Question: Can you provide the account number mentioned in the document?
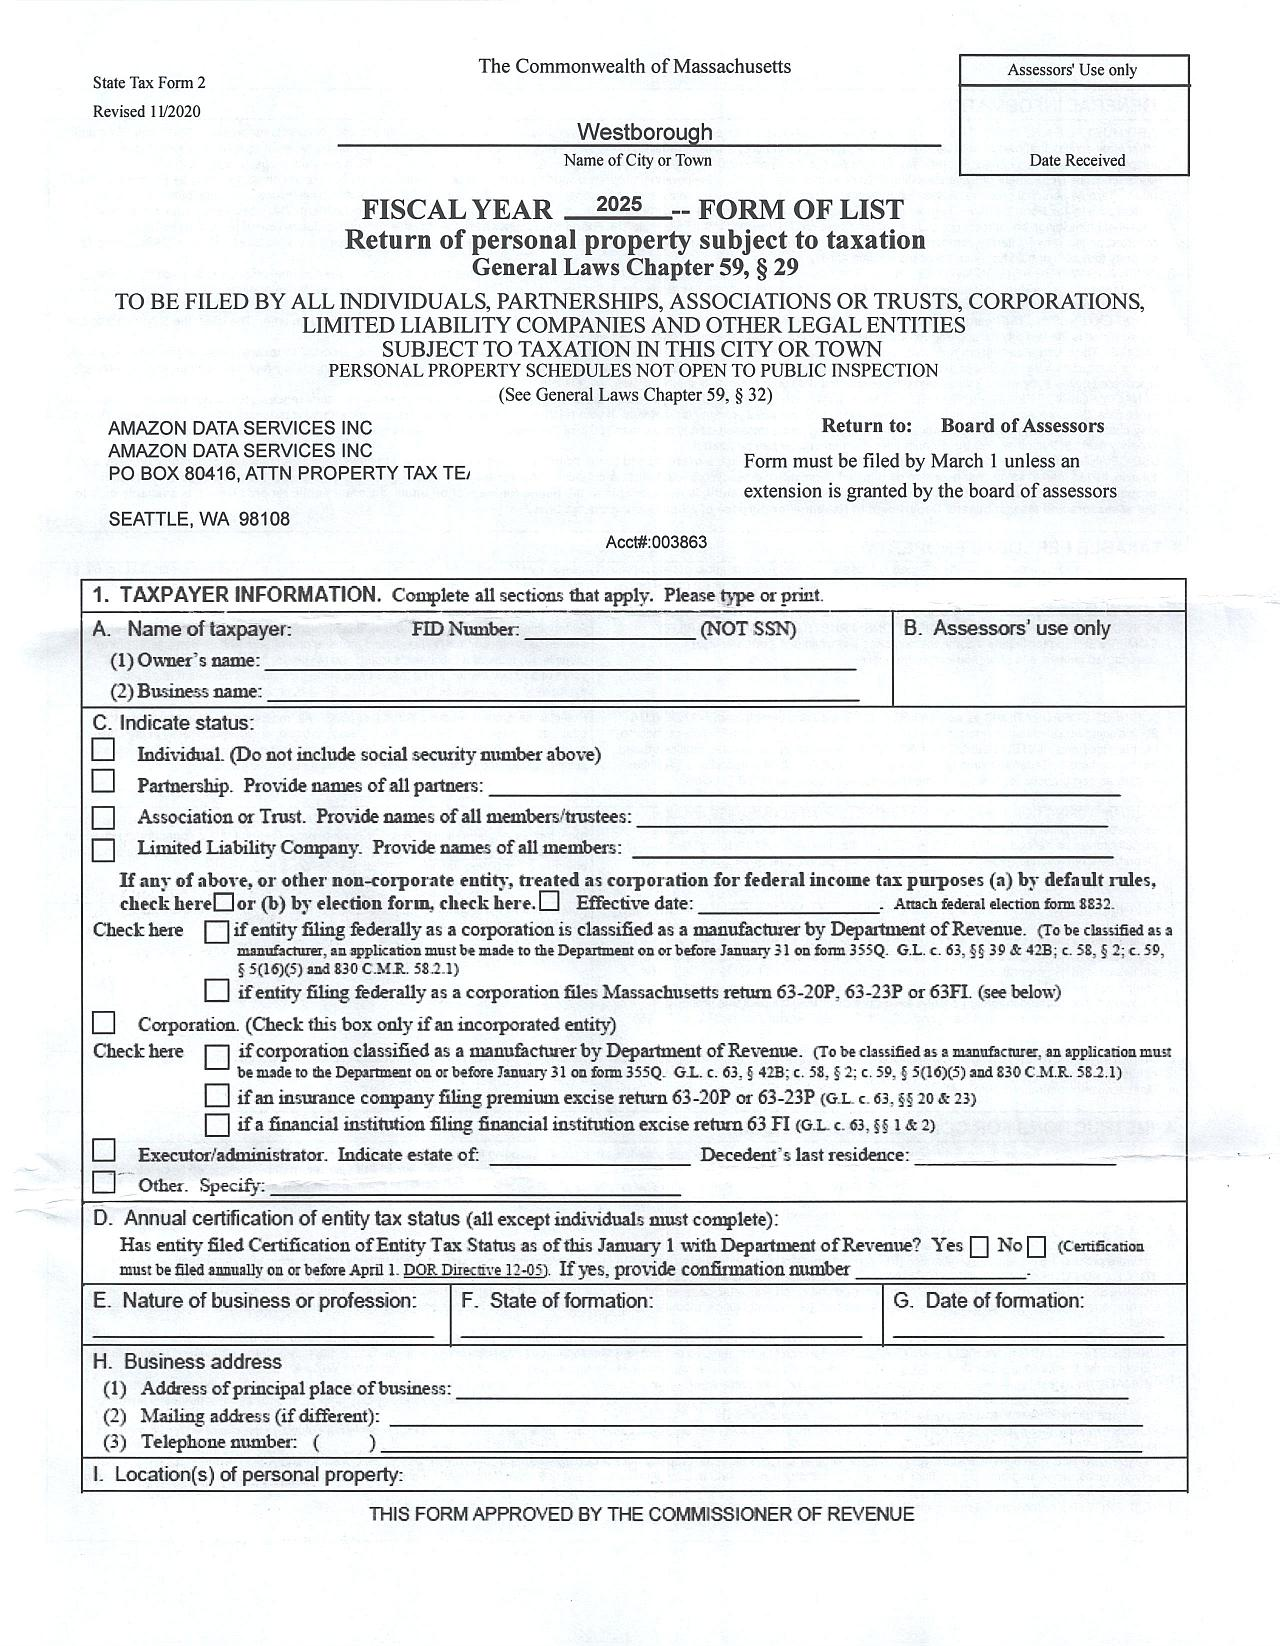
Answer: "003863"